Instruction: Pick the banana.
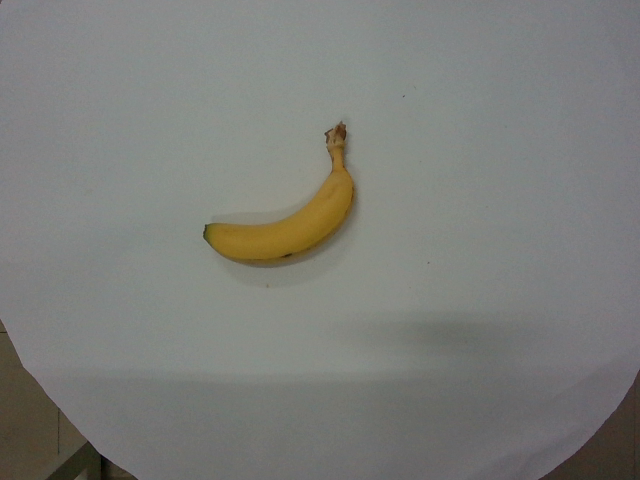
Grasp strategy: vertical